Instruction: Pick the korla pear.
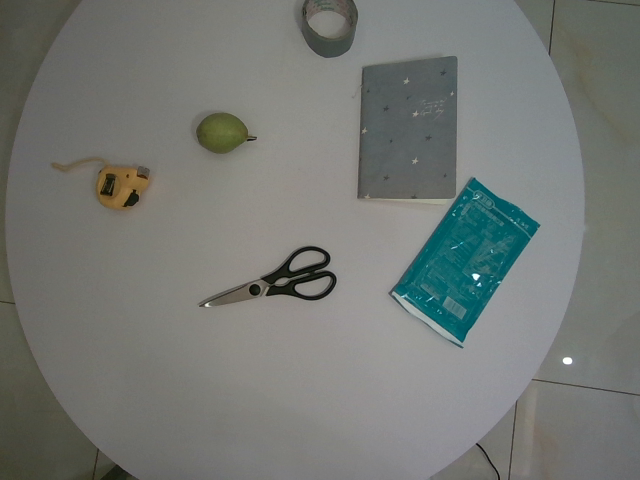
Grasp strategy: vertical